Question: What could the diagnosis suggest?
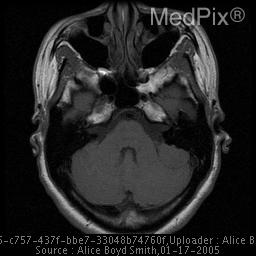
Answer: The possible diagnosis includes •  Menigioma
•  Acoustic neuroma
•  Epidermoid
•  Arachnoid cyst
•  Metastasis.